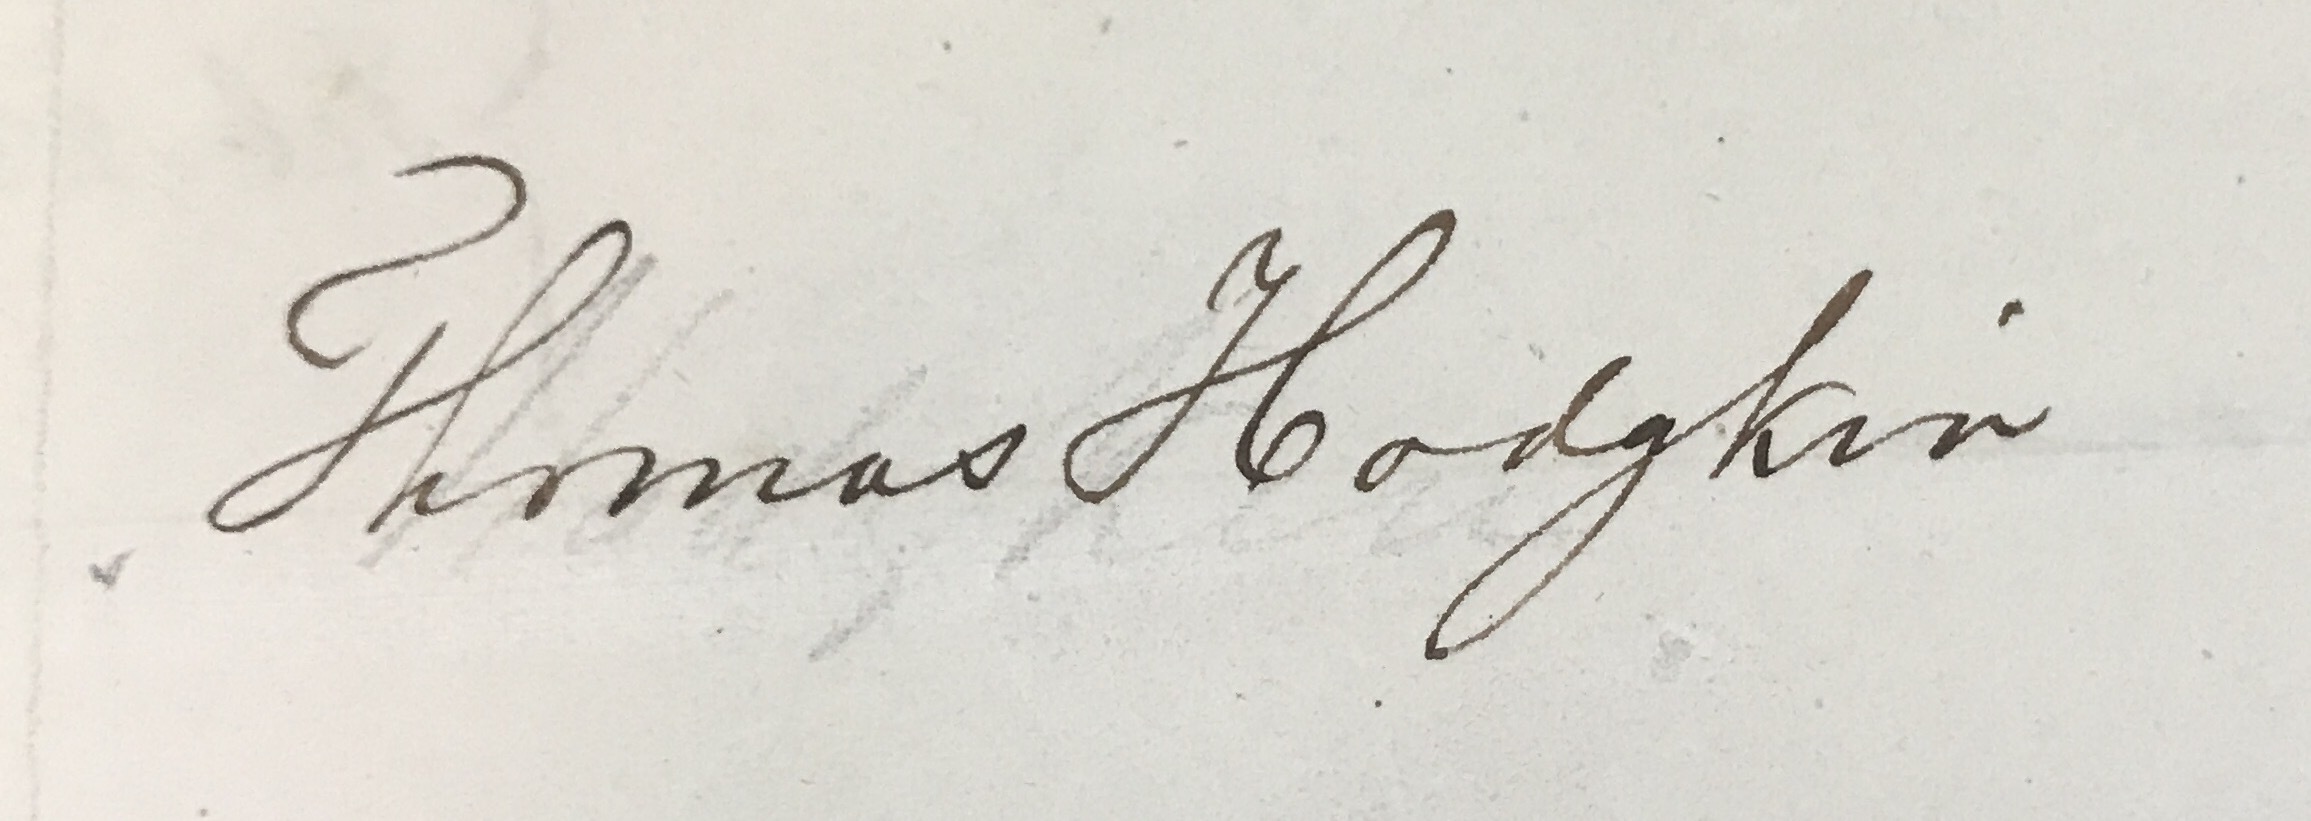
Signature of: thomas hodgkin